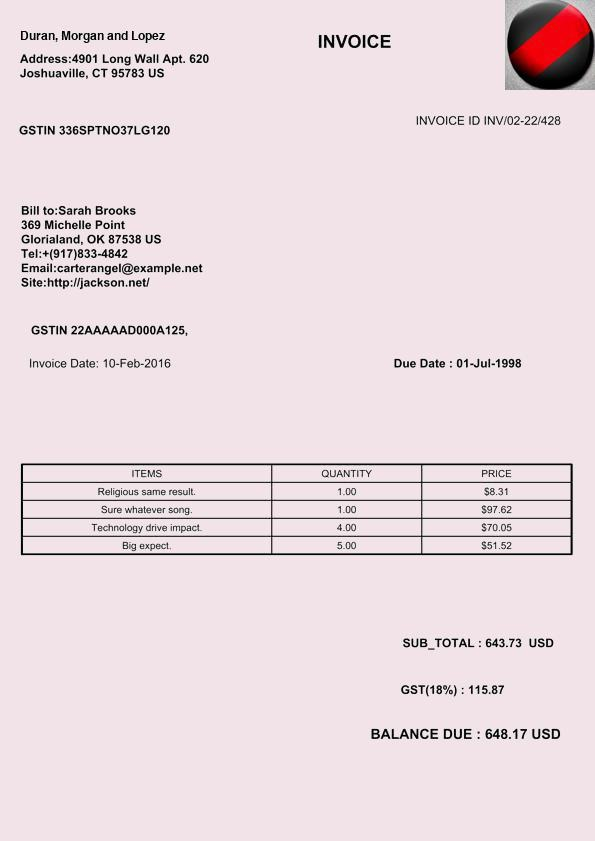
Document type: Invoice